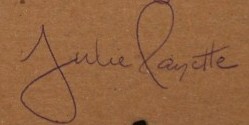
Signature of: julie payette